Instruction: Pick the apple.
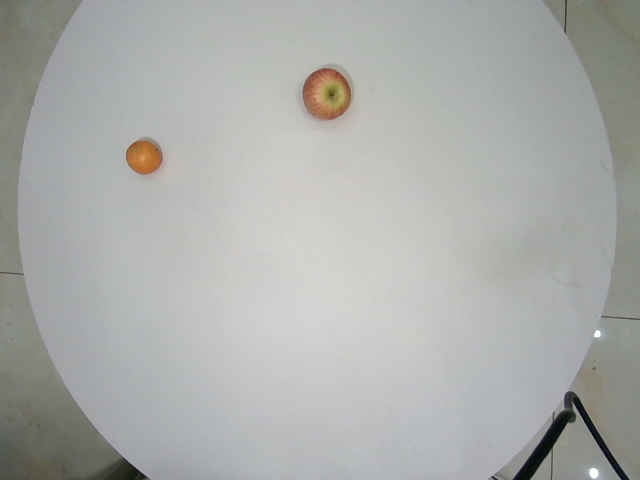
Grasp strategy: vertical